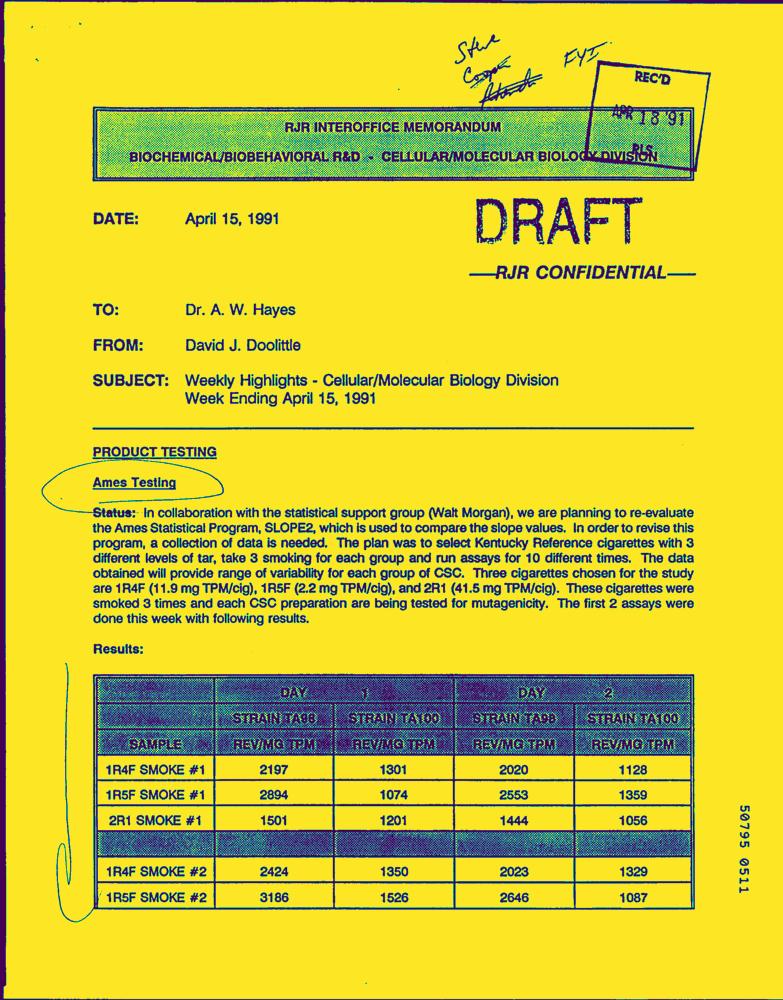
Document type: Letter-Doc